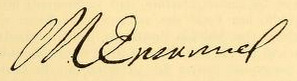
Signature of: maximilian ii emanuel elector of bavaria